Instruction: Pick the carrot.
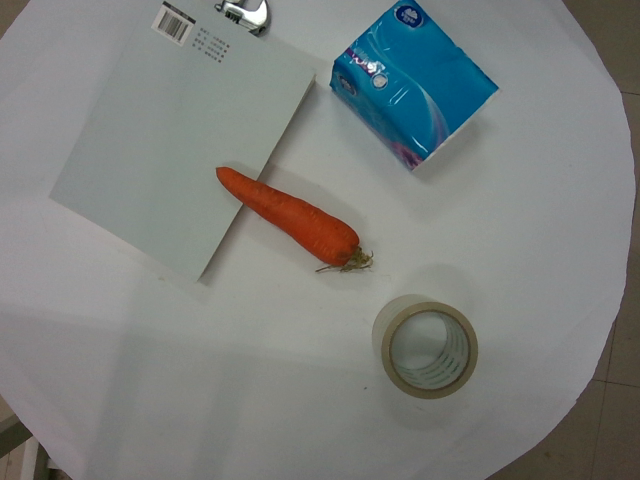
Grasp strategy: vertical